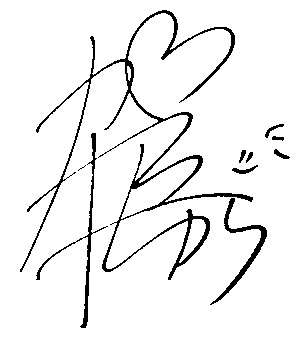
Signature of: yura kano